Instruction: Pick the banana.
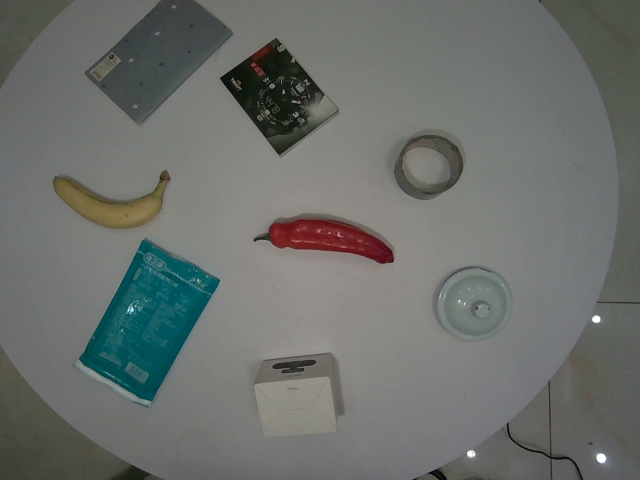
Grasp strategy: vertical